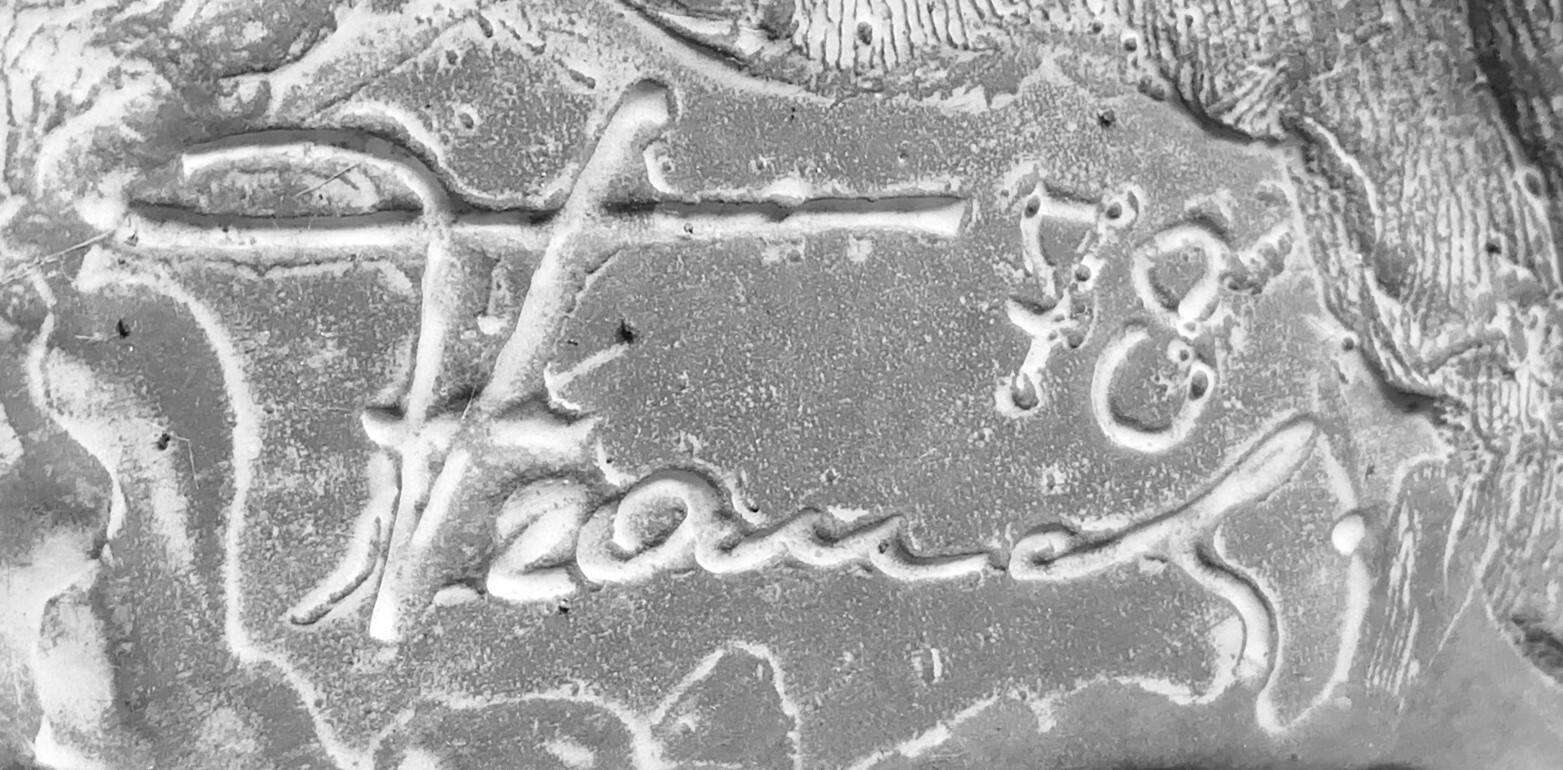
Signature of: andrea franchi